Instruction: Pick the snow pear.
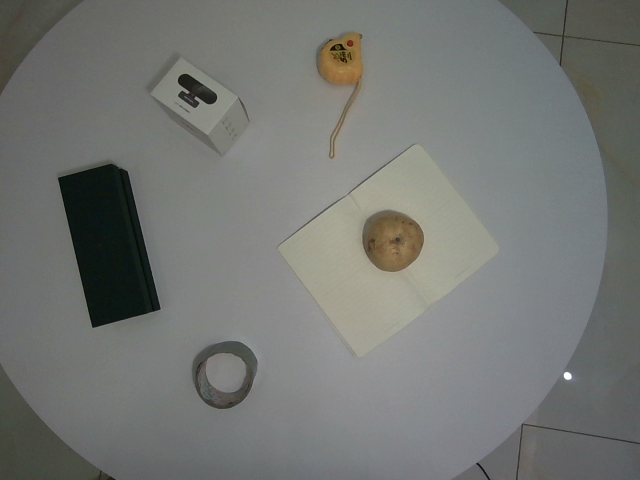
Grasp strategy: vertical